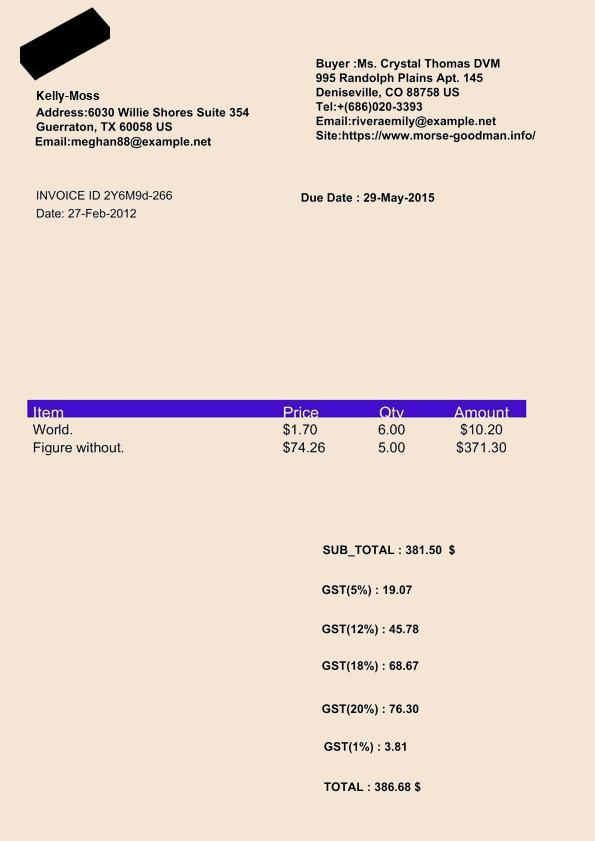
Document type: Invoice